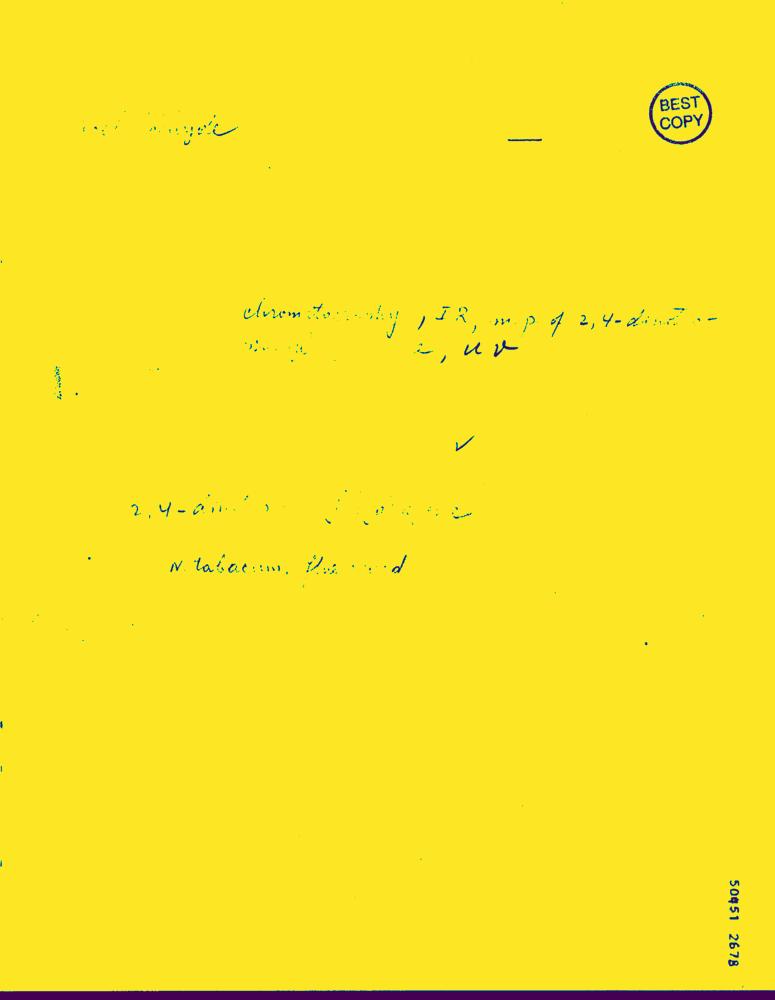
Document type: Hand-Written